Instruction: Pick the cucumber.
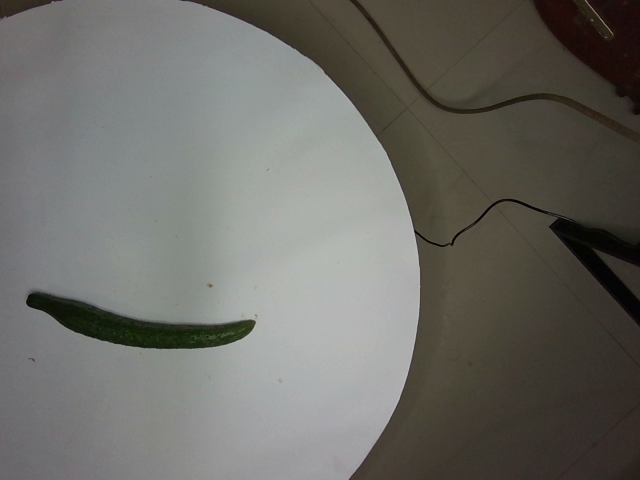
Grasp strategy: vertical